Question: What was observed in the imaging?
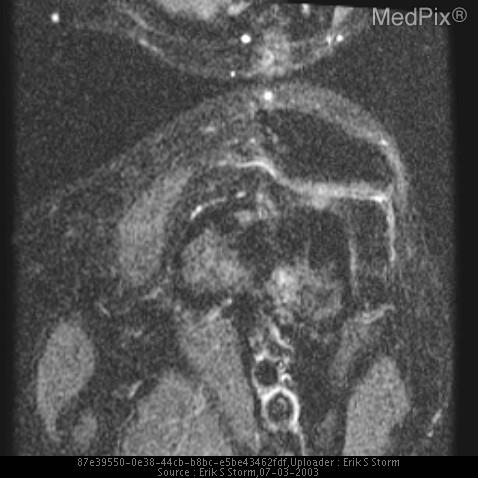
Answer: The imaging shows Plain films of the knee demonstrate an ill-defined area of sclerosis along the posterior lateral aspect of the femur, superior to the patella.

MRI of the tibia demonstrate focal decreased T1 signal and increased signal on IR corresponding to the area of plain film abnormality. Diffuse marrow infiltration; focal area of lateral distal femoral decreased T1 signal, becomes bright on IR..